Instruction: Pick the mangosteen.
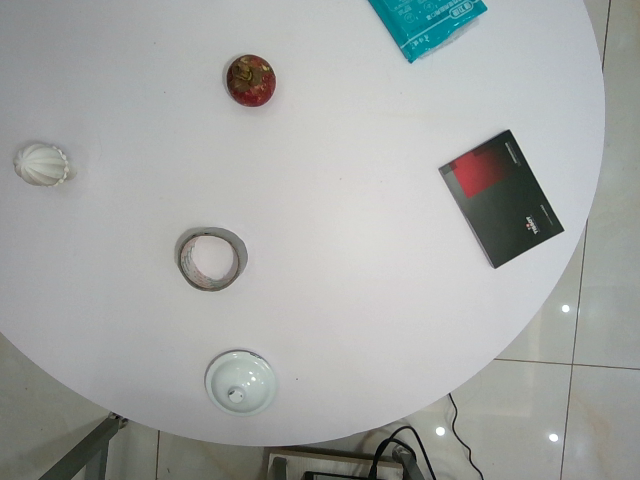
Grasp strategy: vertical